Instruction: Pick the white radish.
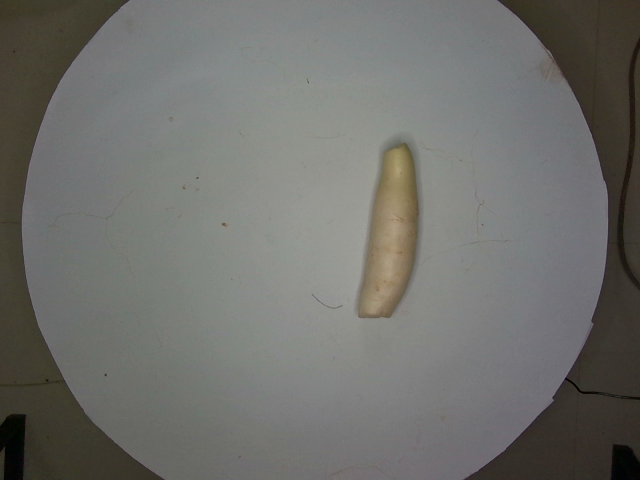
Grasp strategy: vertical